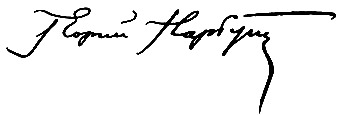
Signature of: heorhii narbut